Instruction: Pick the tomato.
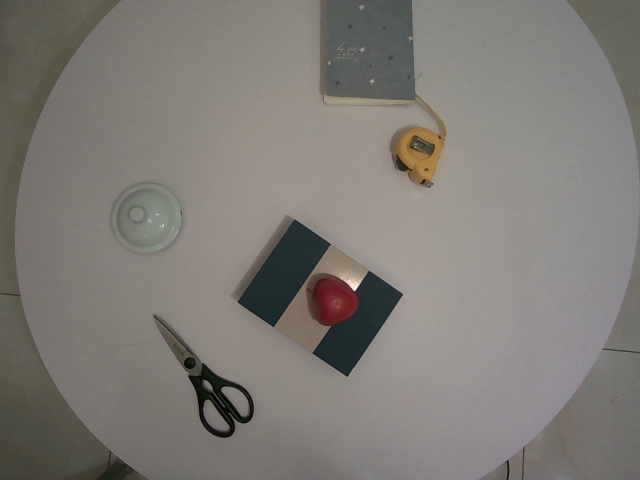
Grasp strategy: vertical